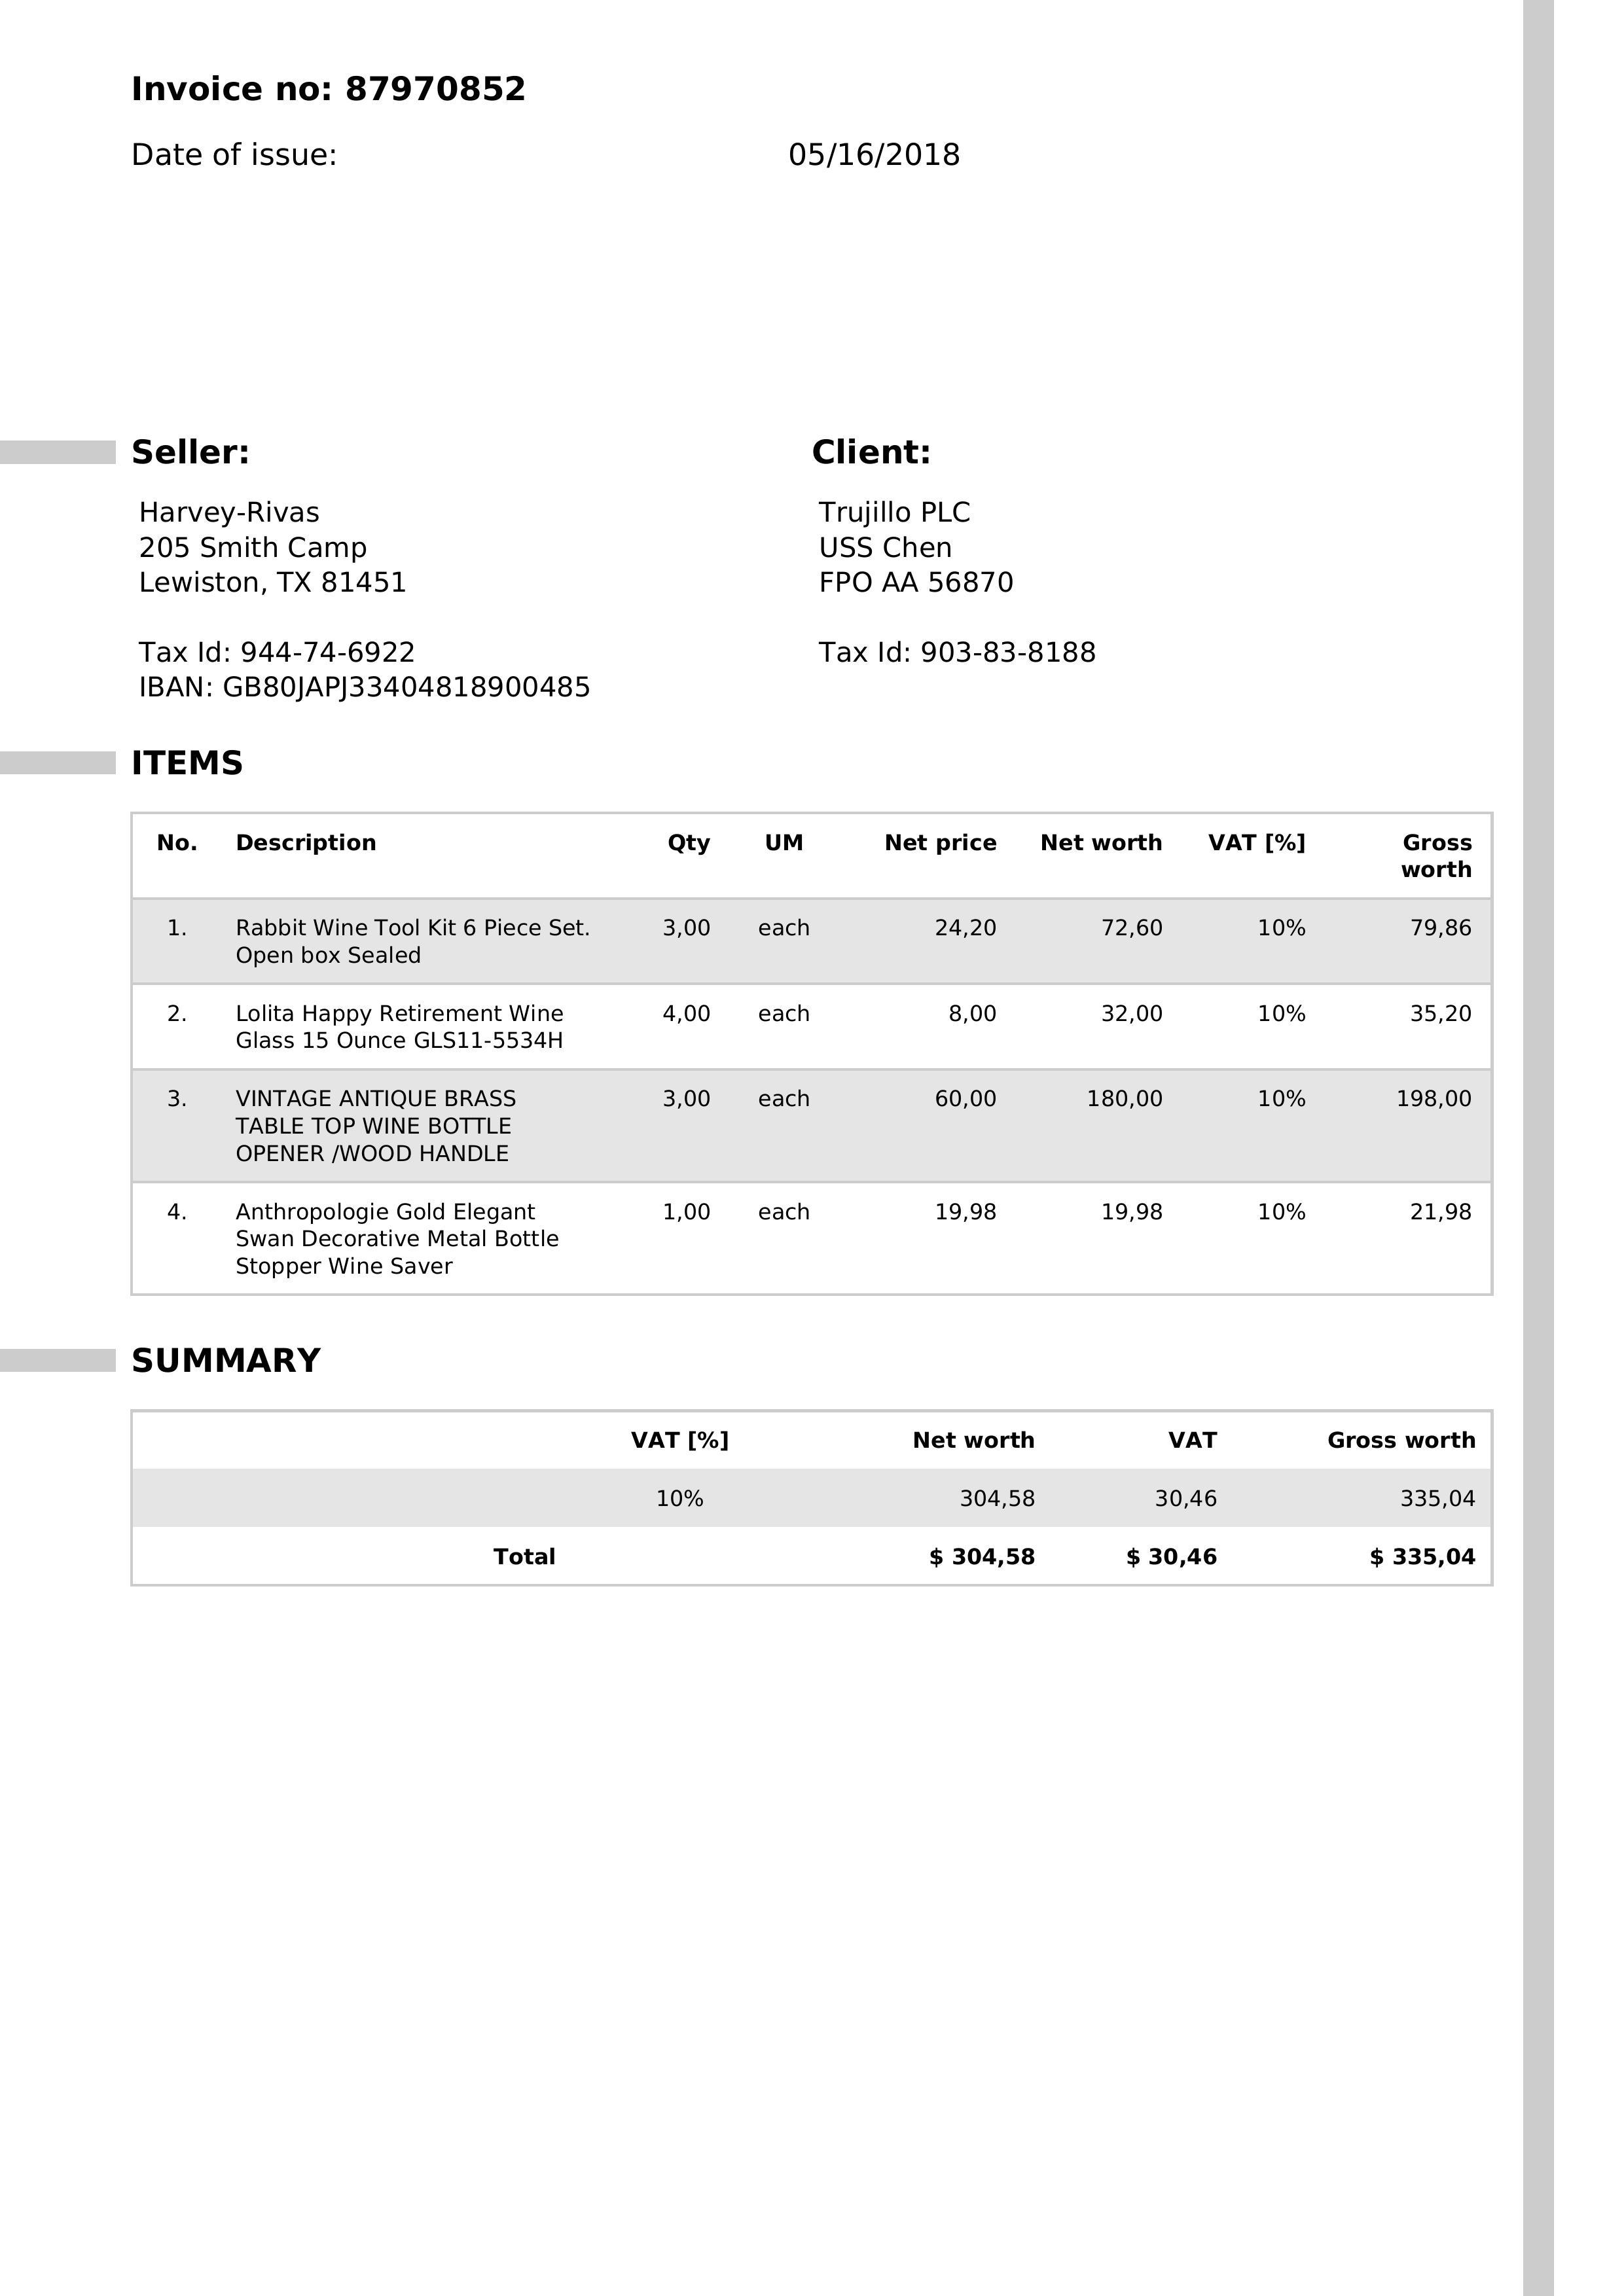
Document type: Invoice